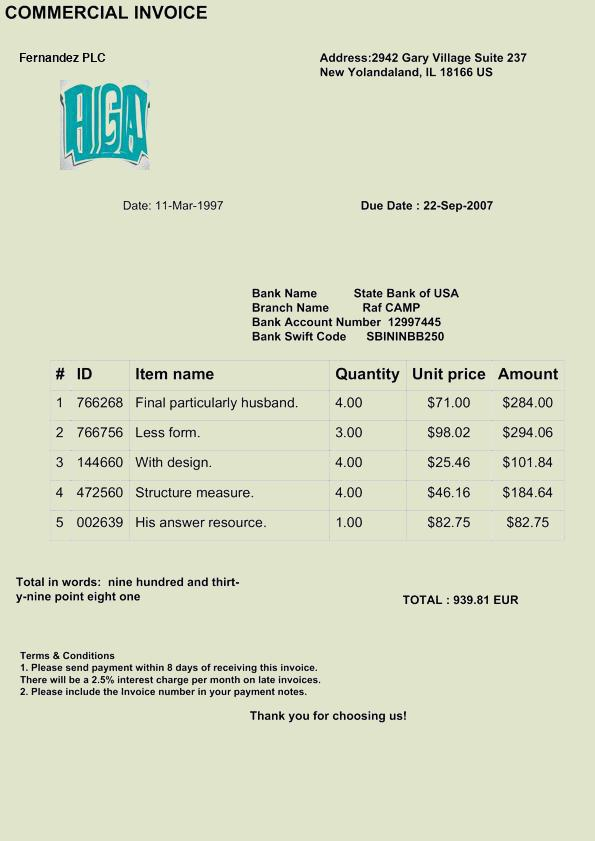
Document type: Invoice